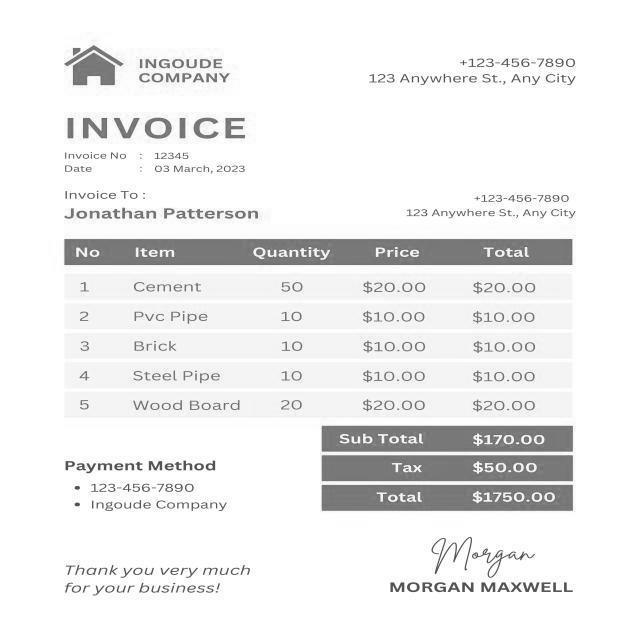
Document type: Invoice